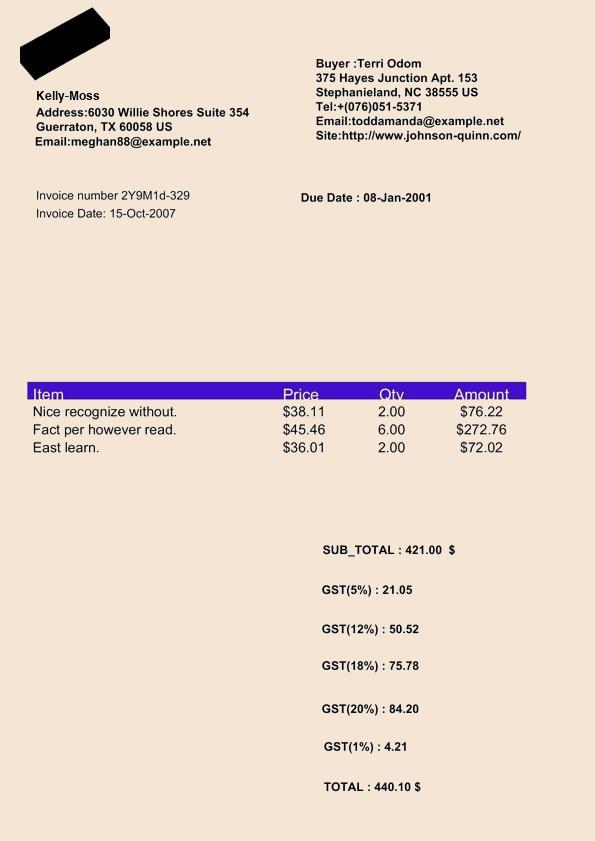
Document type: Invoice